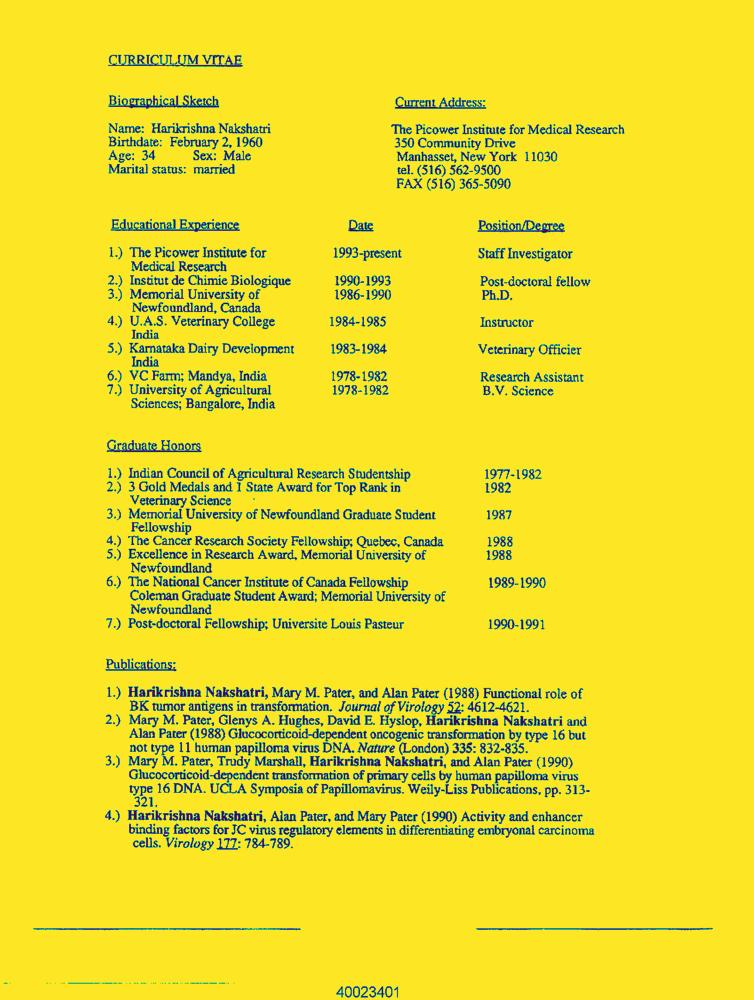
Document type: Resume-Doc